Question: What tax district, tax-rate area, or tax area code is specified in the document?
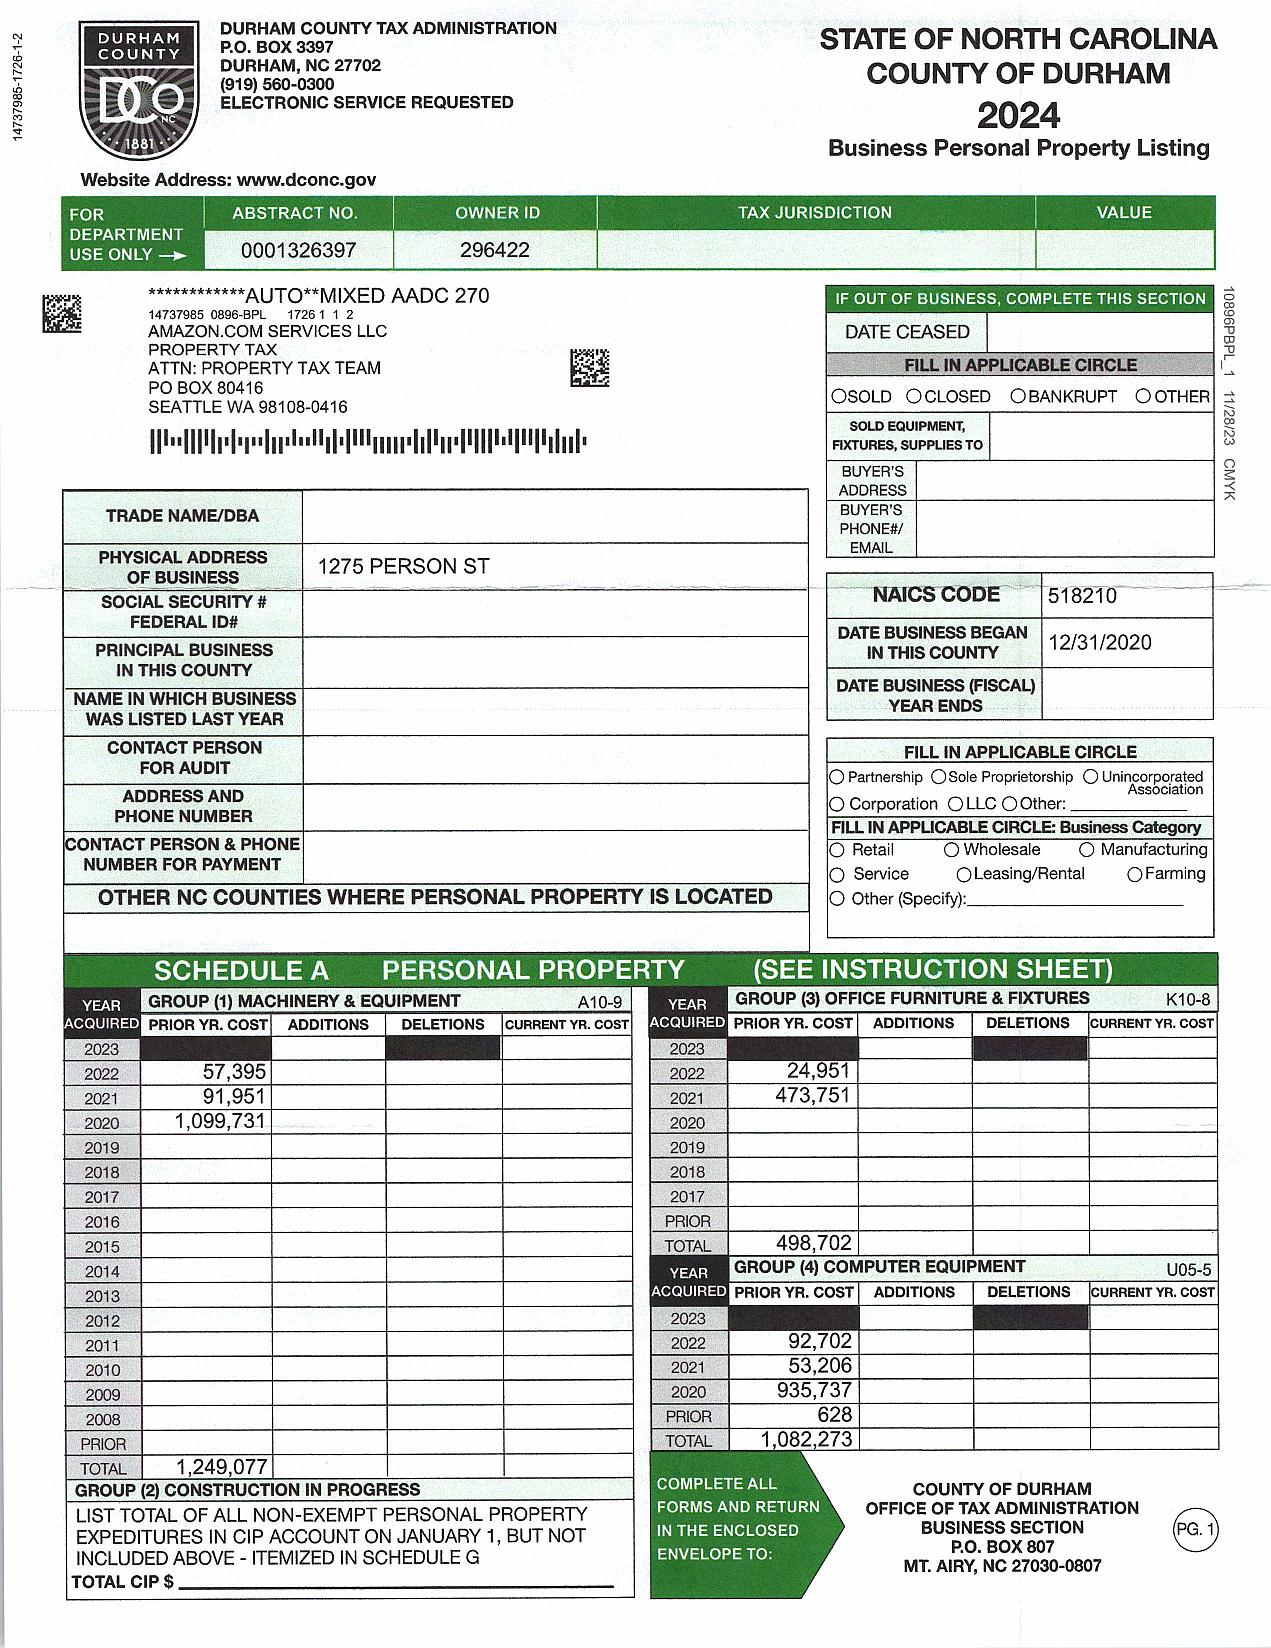
Answer: "518210"